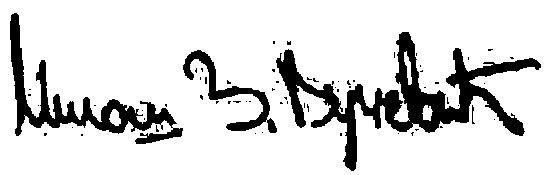
Signature of: miloš vučević